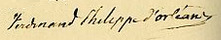
Signature of: prince ferdinand philippe duke of orléans